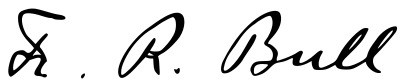
Signature of: fredrik rosing bull